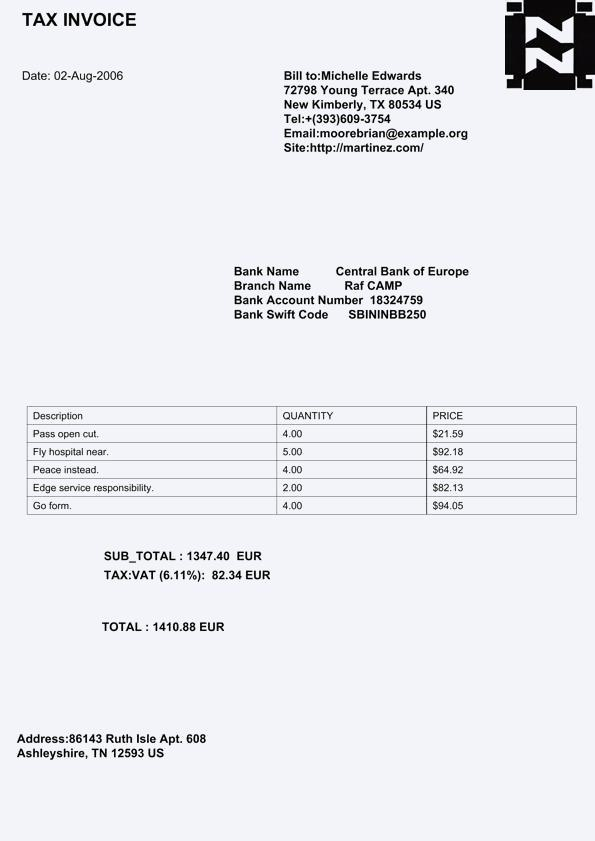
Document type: Invoice